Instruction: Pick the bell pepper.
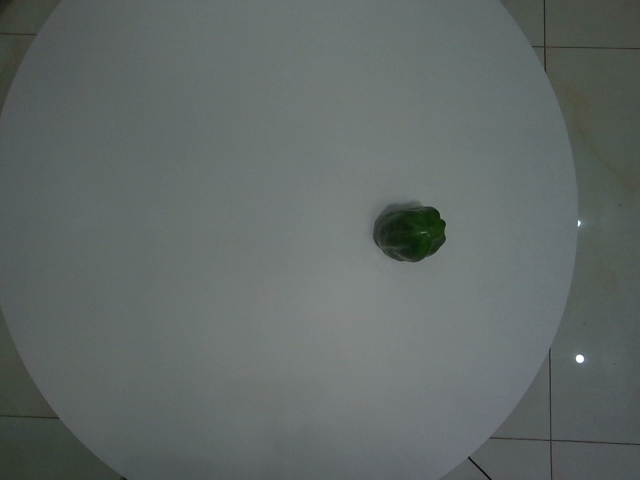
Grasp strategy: vertical